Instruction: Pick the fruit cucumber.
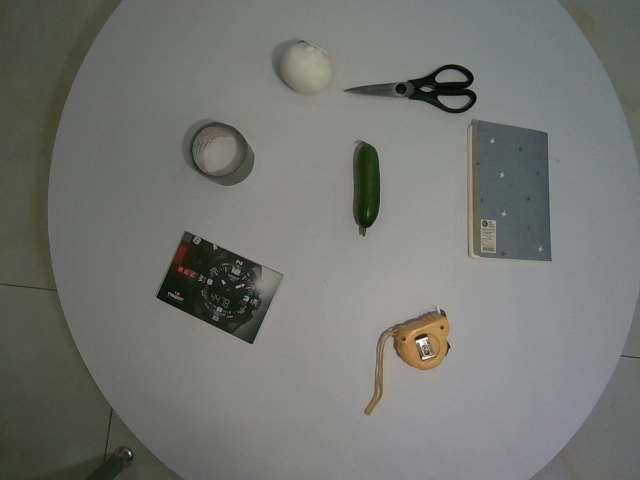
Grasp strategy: vertical